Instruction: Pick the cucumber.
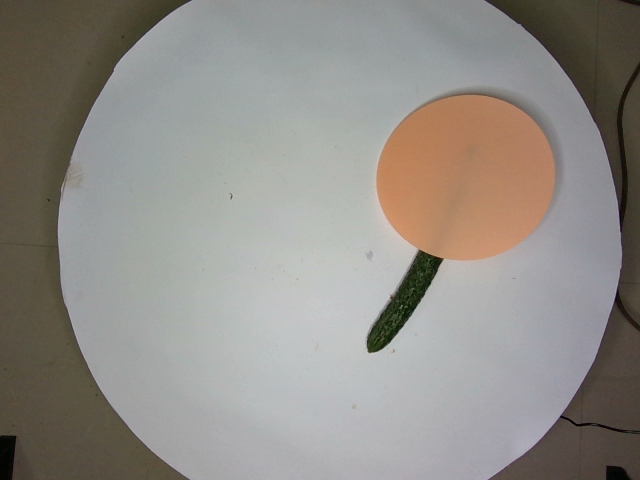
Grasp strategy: vertical